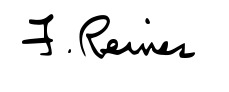
Signature of: frederick reines